Question: What are the imaging findings?
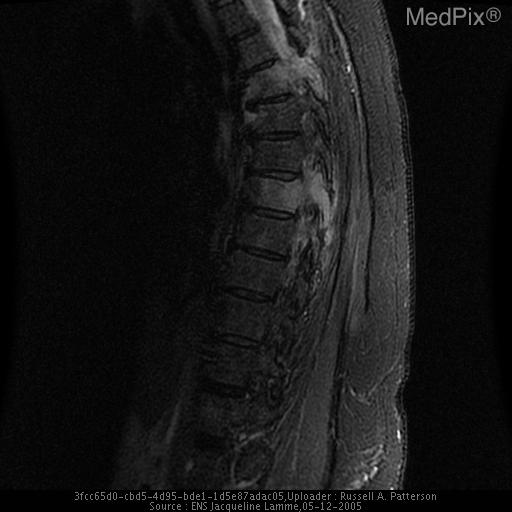
Answer: The imaging shows CT of chest shows skin thickening over right breast, significant enlargement of right breast compared to left.  Fat streaking within the right breast.
MRI of thoracic spine shows abnormal signal intensity at T4 and T7 consistent with metastases. CT of chest shows skin thickening over right breast, significant enlargement of right breast compared to left.  Fat streaking within the right breast.

MRI of thoracic spine shows abnormal signal intensity at T4 and T7 consistent with metastases..